Question: How is the history relevant to the case?
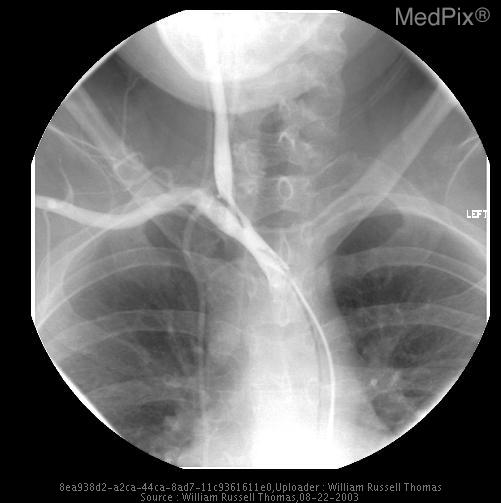
Answer: The patient's history of 22 y.o. woman with hypertension. is key in understanding the case.